Question: What might the diagnosis be?
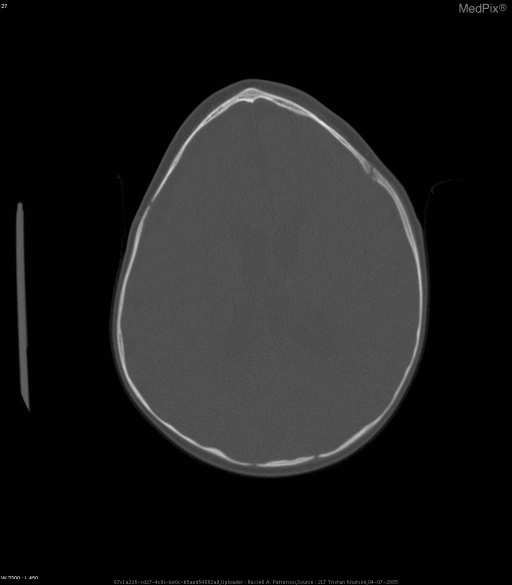
Answer: The possible diagnosis includes Skull molding
Craniosynostosis.